Question: What type of tax is indicated in the document, personal property or real estate?
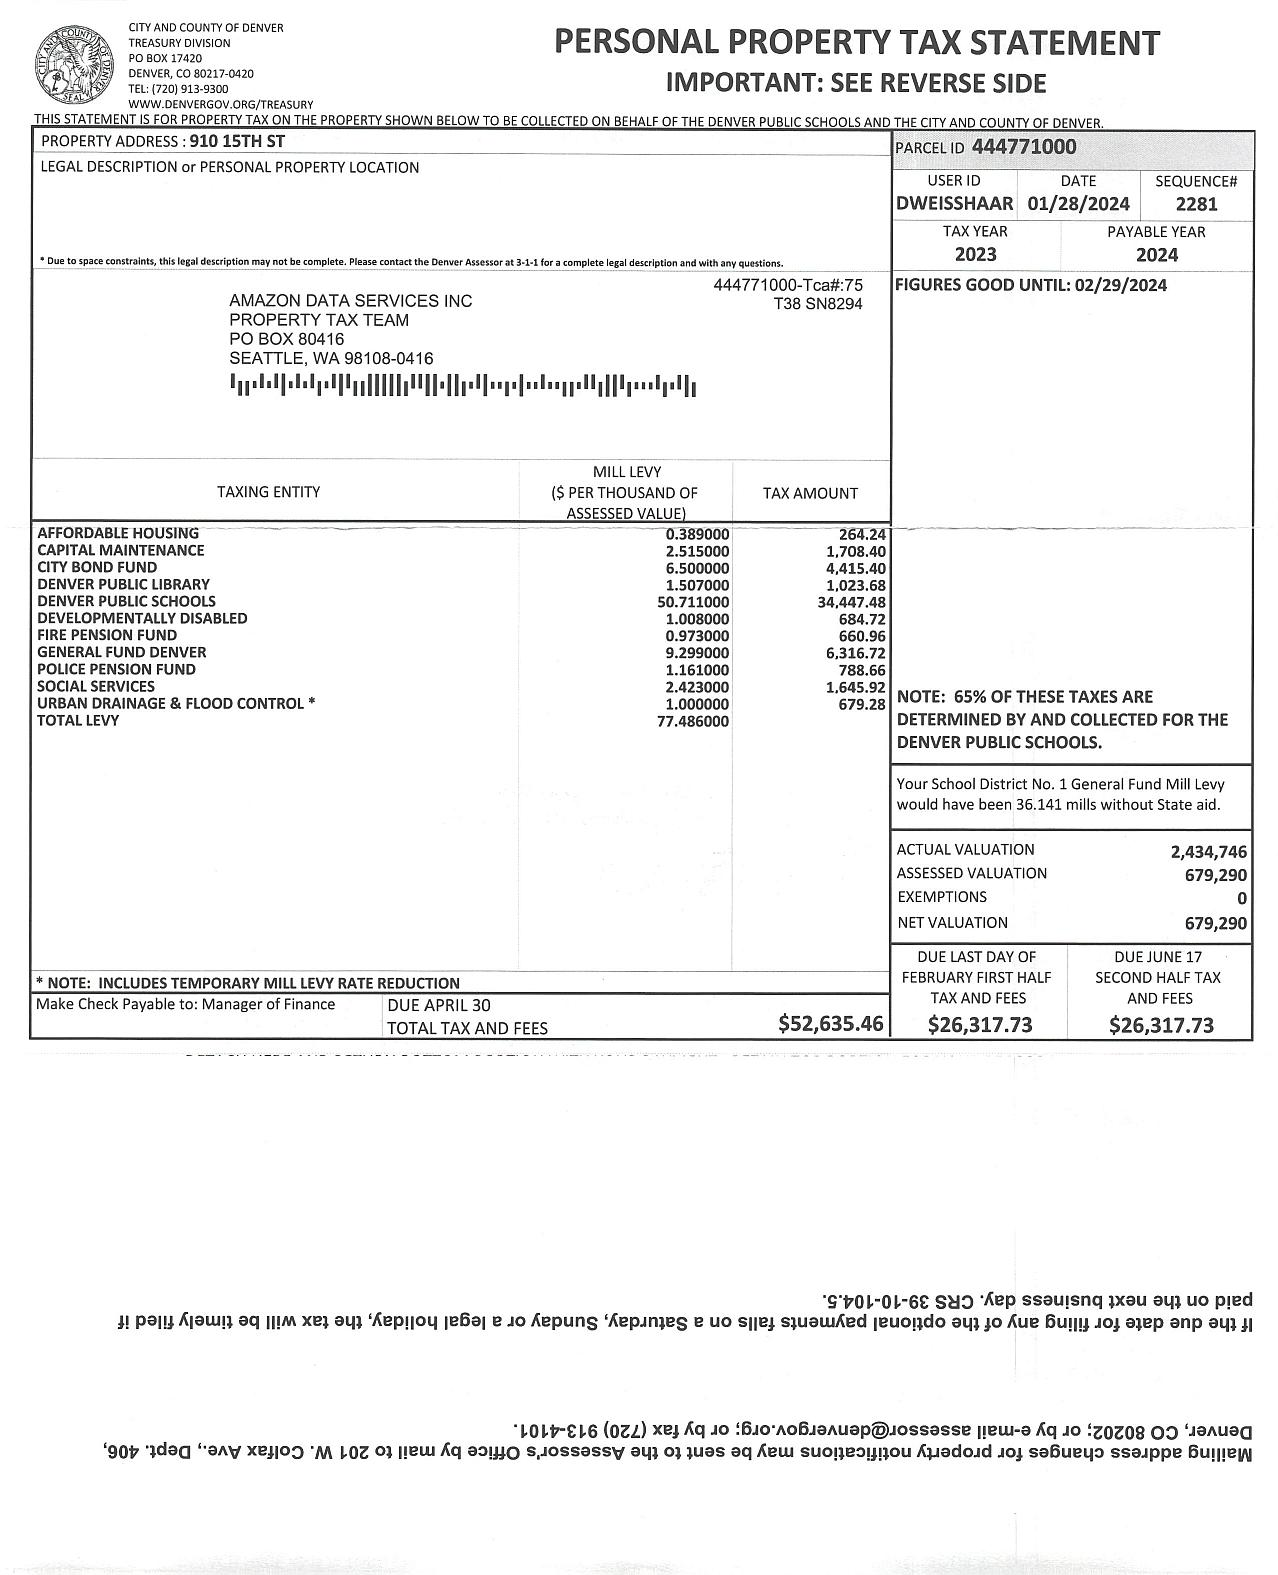
Answer: "PERSONAL PROPERTY TAX"